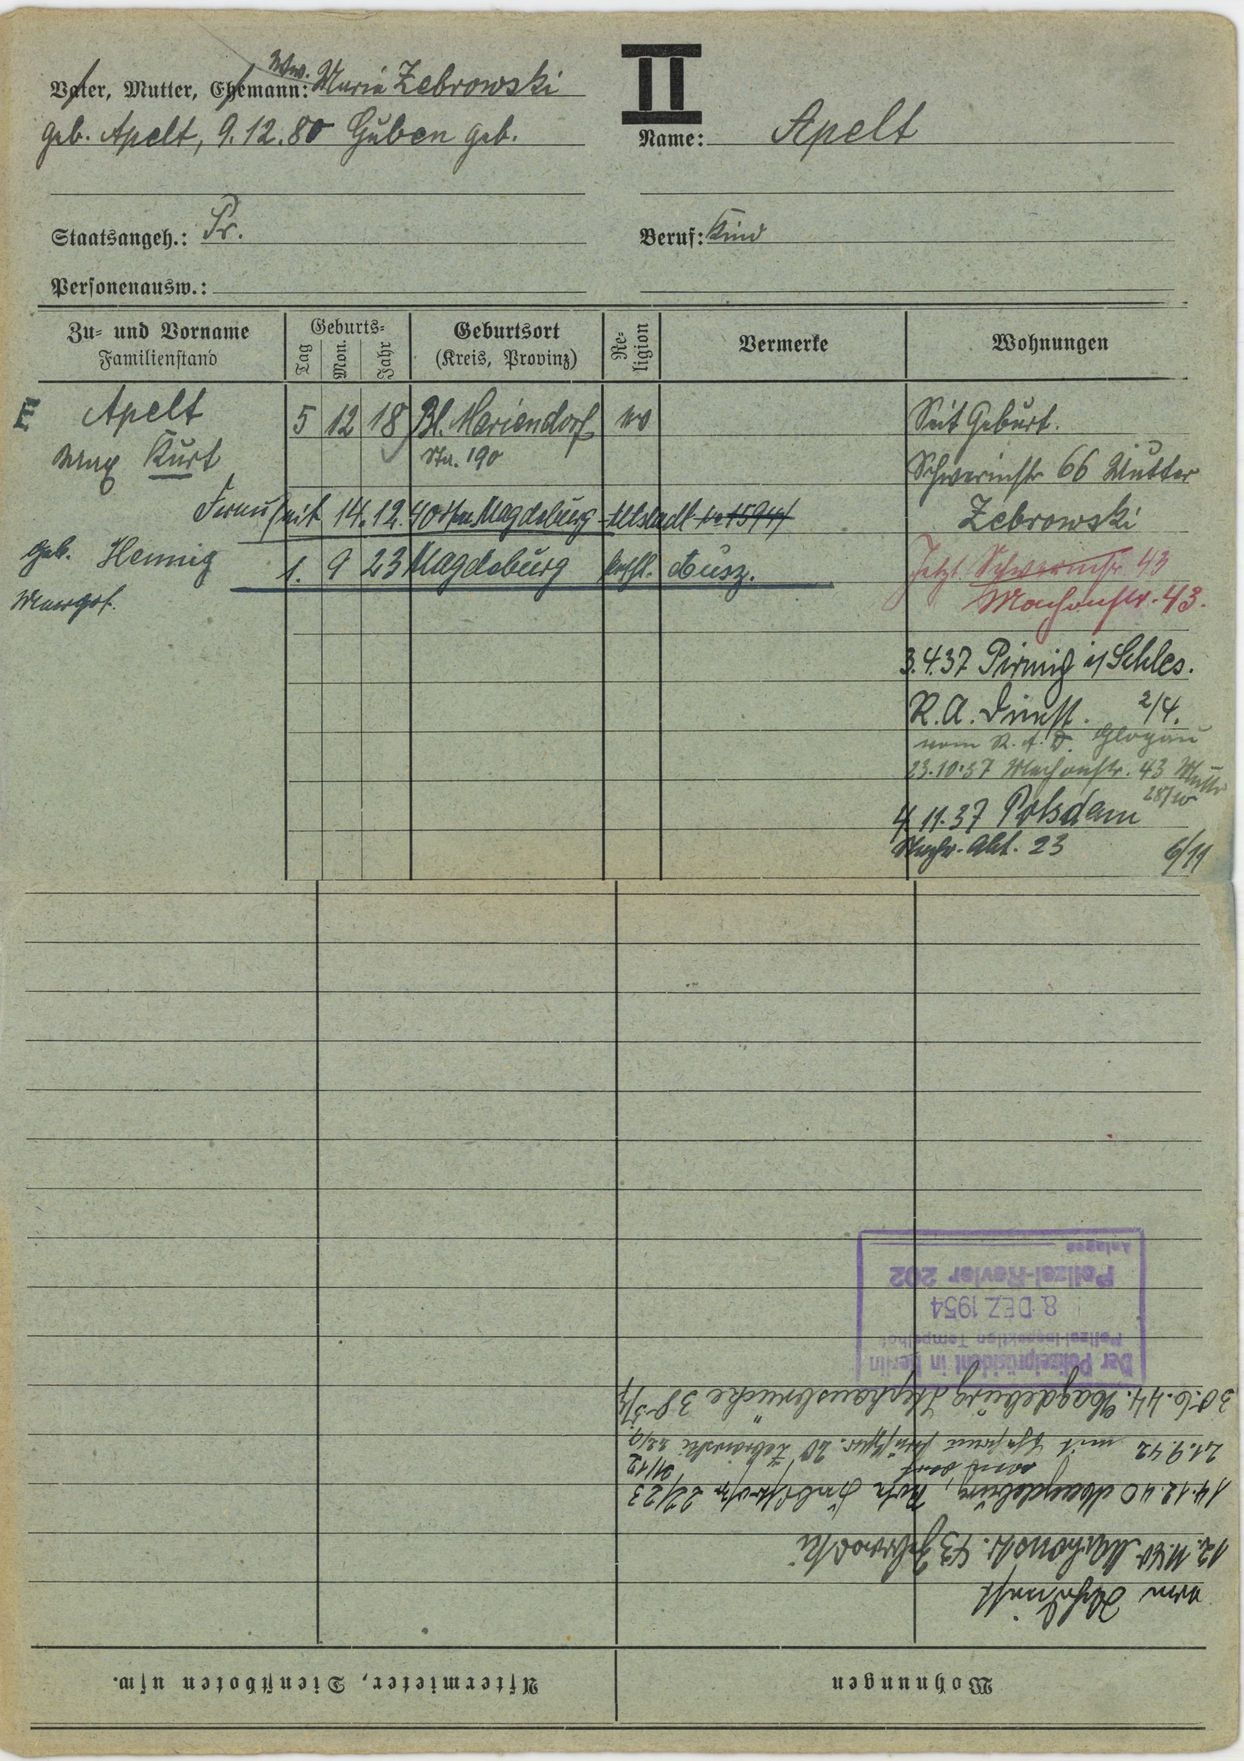
Apelt